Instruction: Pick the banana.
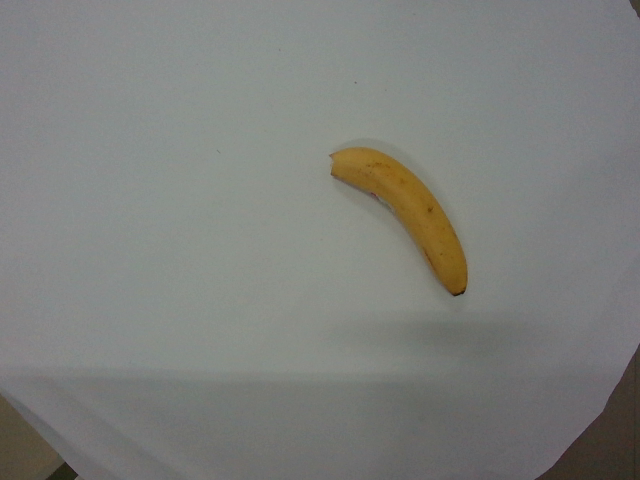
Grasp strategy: vertical